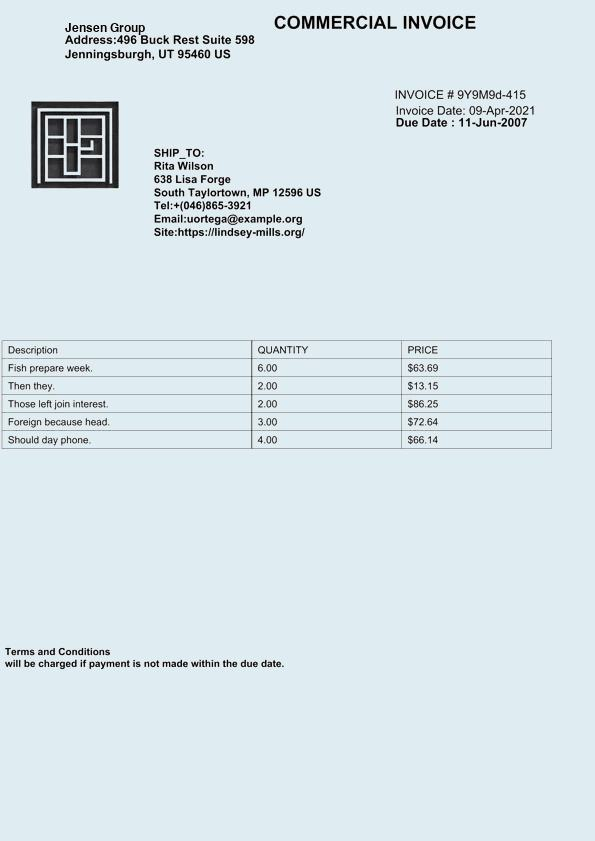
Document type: Invoice